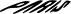
Signature of: marcelo paris